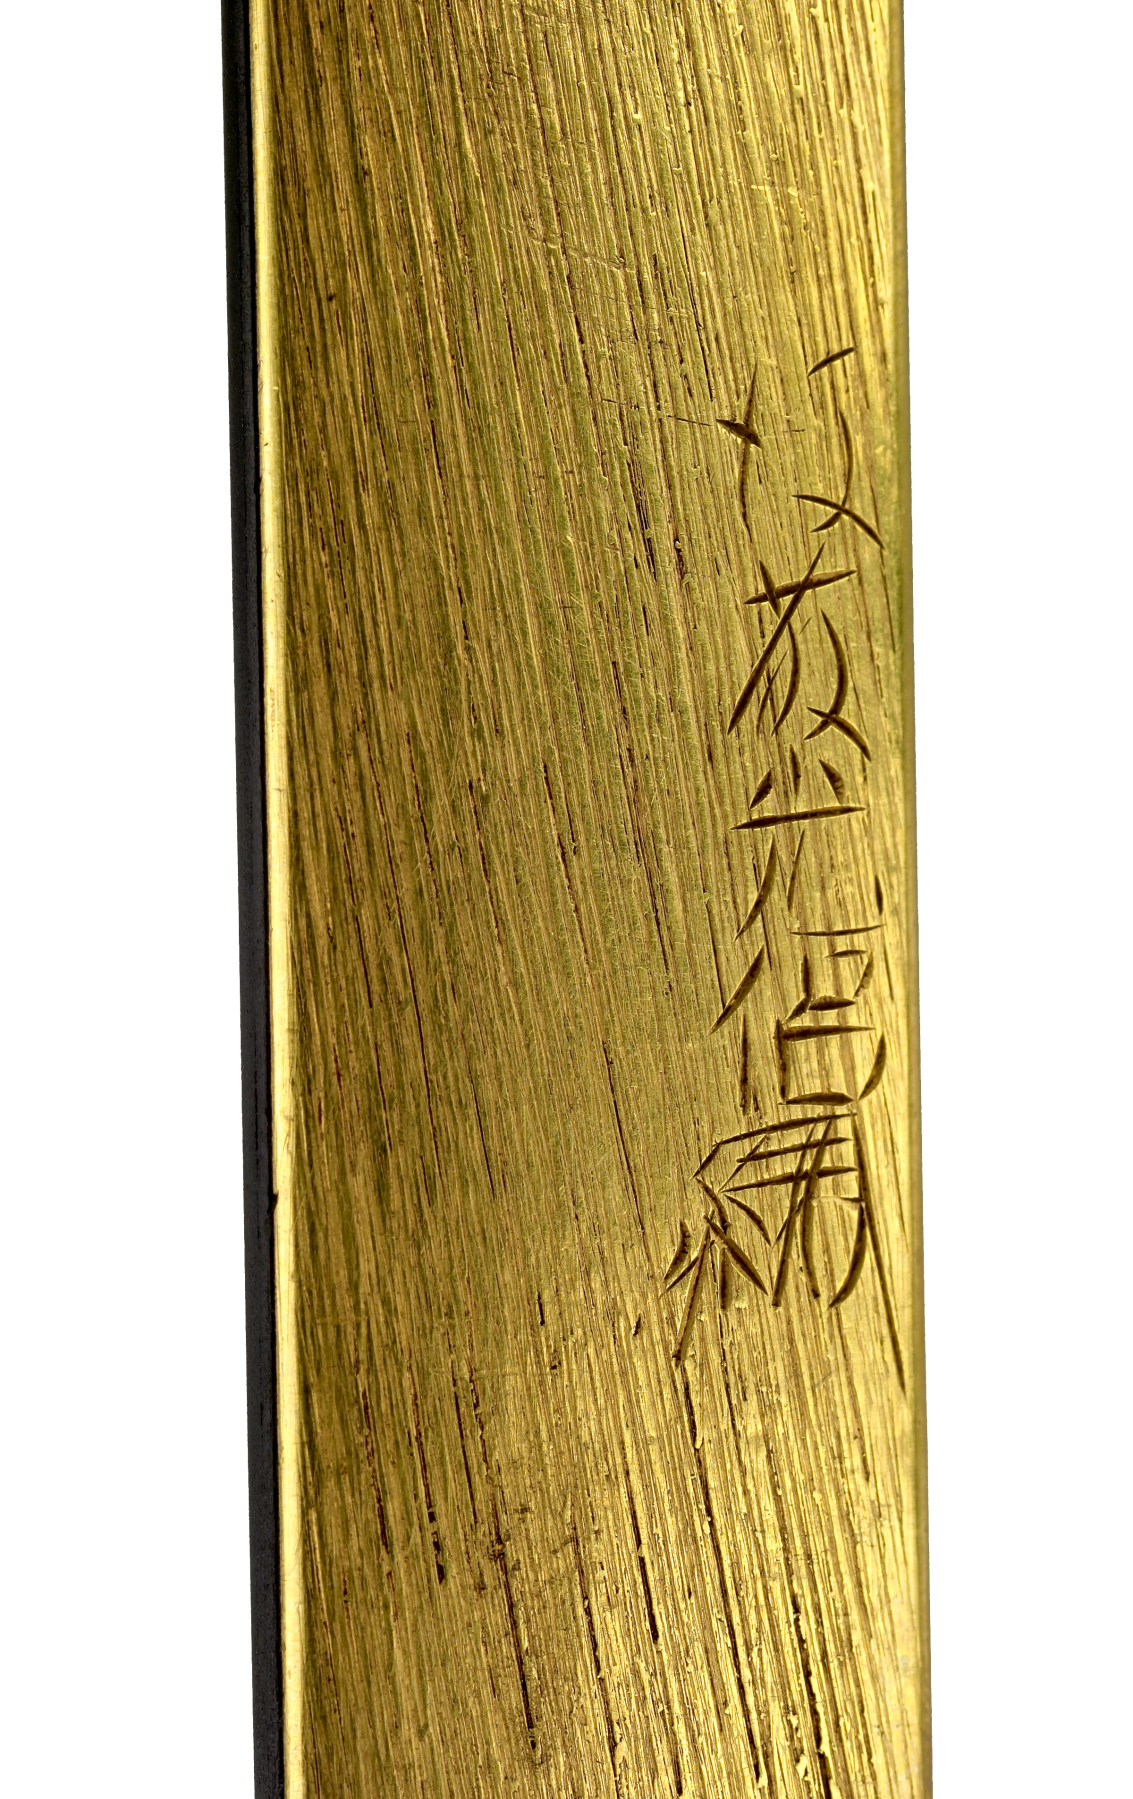
Signature of: gotō renjō